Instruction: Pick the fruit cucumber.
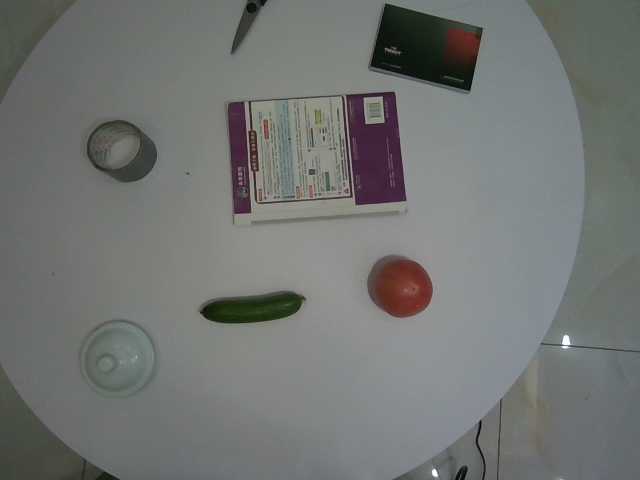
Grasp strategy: vertical